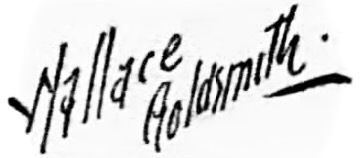
Signature of: wallace goldsmith